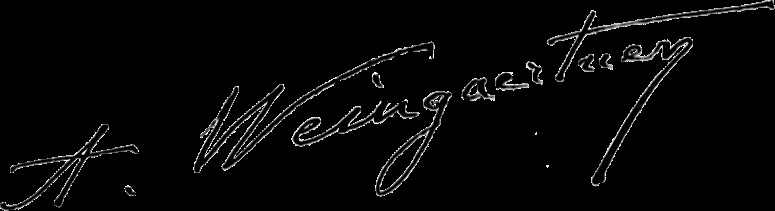
Signature of: alphonse weingaertner